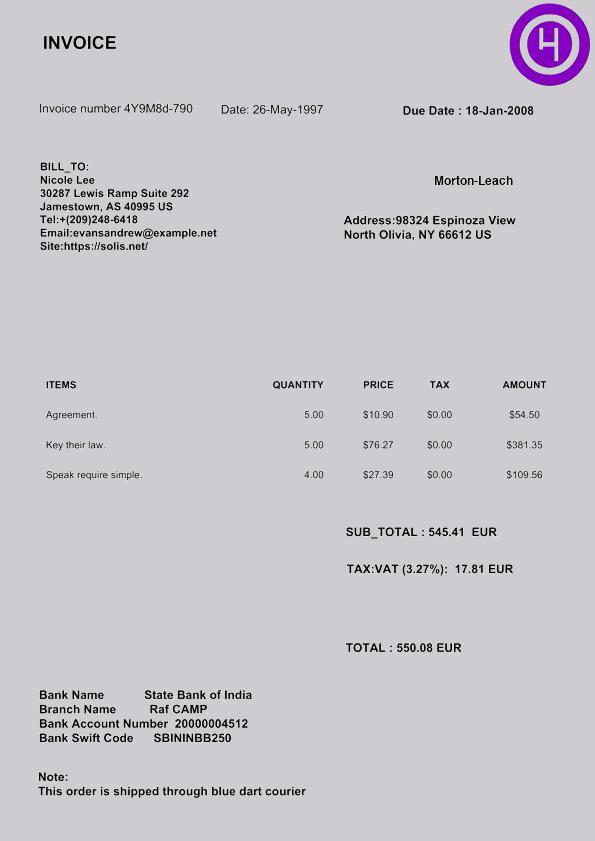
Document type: Invoice